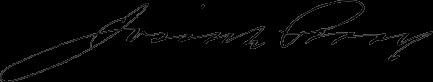
Signature of: josiah perry